Question: What appears to be the issue?
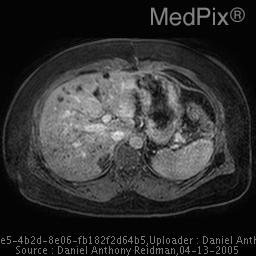
Answer: The findings suggest CTPA shows multiple, non enhancing hepatic low density lesions, 4-10 mm.
MR further characterizes these lesions as non enhancing, fluid signal lesions.. THRIVE Post gad: Multiple, 4-10 mm, T1 hypointense, non enhancing hepatic lesions.. The patient might have a history of 45 yo female with multiple hepatic, non enhancing lesions seen on CTPA.